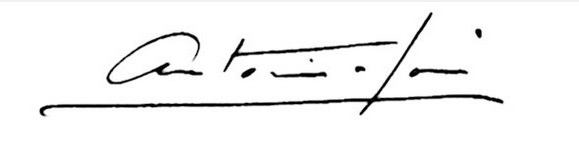
Signature of: antonio josé